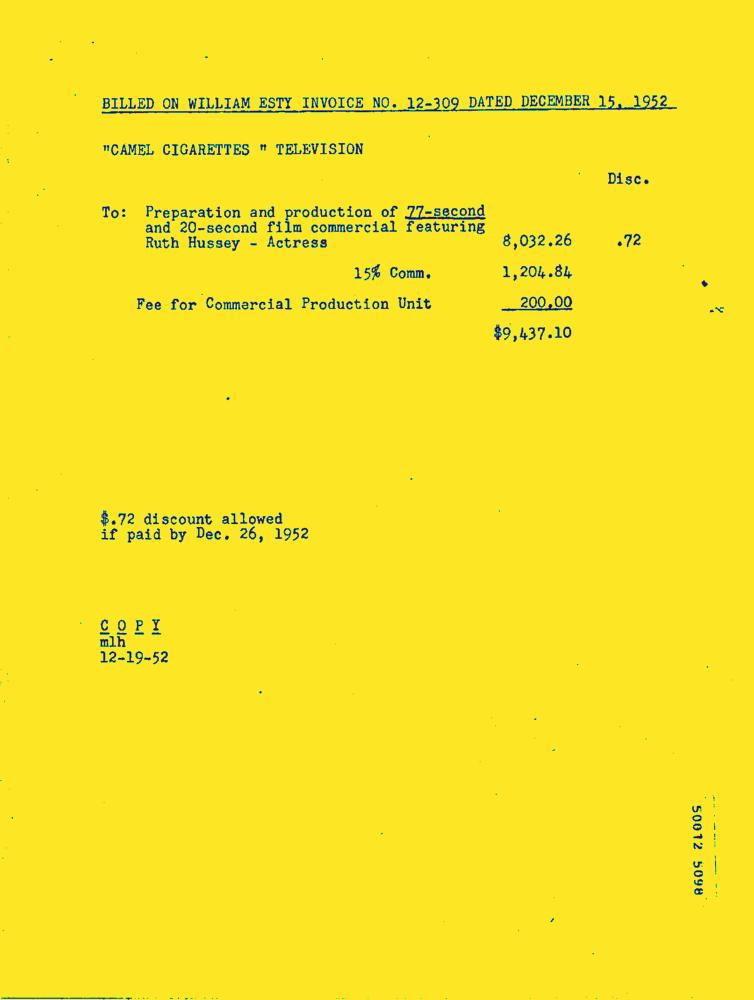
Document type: Invoice-Doc